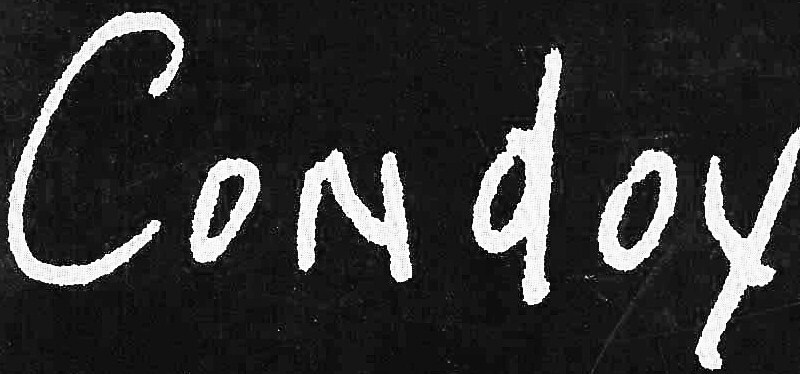
Signature of: honorio garcía condoy